Question: Talk about the condition:
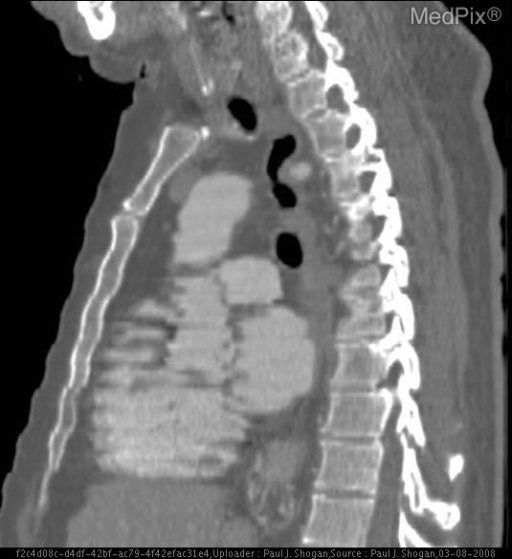
Answer: The disease is discussed as: Condition: Left-sided Aortic Arch with an Aberrant Right Subclavian Artery

Discussion:

A left-sided aortic arch with an aberrant right subclavian artery is a relatively common finding, affecting approximately 1/100 people, and may be an isolated anomaly or occur with associated congenital heart disease.    The aberrant right subclavian artery forms secondary to the involution of a segment of the embryonic right 4th aortic arch, between the right subclavian and right common carotid arteries.  Thus, the right subclavian artery arises from the posterior medial wall of the aorta arch as the last branching vessel, crosses the retrotracheal space posterior to the esophagus, and lays anterolateral to the spine ascending on the right towards the thoracic inlet.

This anomaly may go undetected on chest radiographs, and is incidentally detected on CT scans obtained for other reasons.  On the lateral chest radiograph, findings may be normal, or the anomalous artery will be visualized as an area of increased density in the retrotracheal space, with a focal impression upon the posterior wall of the trachea.  The posteroanterior chest radiograph will demonstrate an area of increased soft-tissue density in the right paratracheal region.

Additionally, at the point of origin the artery may arise from an aortic diverticulum (Kommerell diverticulum) potentially causing compression of the esophagus and inducing symptoms of dysphagia (“dysphagia lusoria” or “dysphagia by freak of nature” as described by Dr. David Bayford in 1794), most often in the elderly.